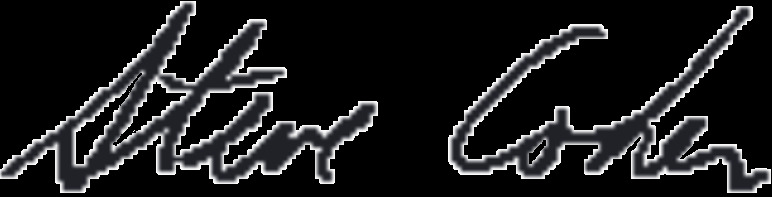
Signature of: steve cohen